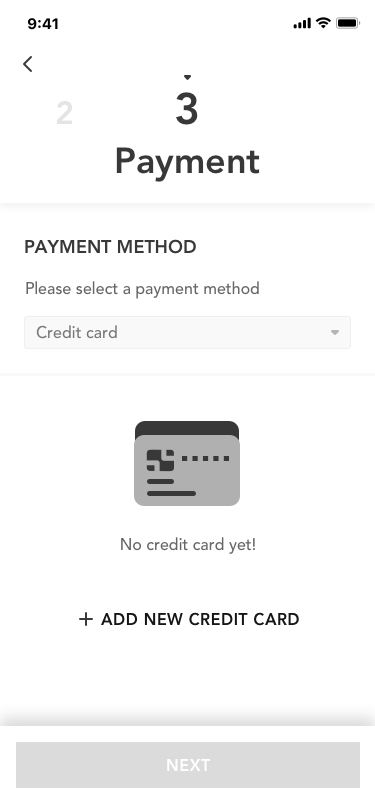
Text in this UI design:
PAYMENT METHOD
Please select a payment method
CT3 Me Tri, Nam Tu Liem, Ha Noi
(+84) 3988 2966
agency@capi.design
ADD NEW CREDIT CARD
No credit card yet!
2
3
Payment